Question: What are the imaging findings?
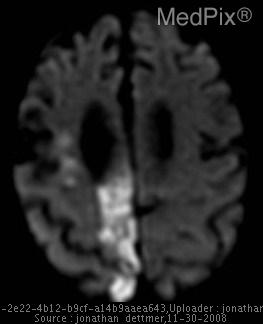
Answer: The imaging shows A new large area of restricted diffusion in the right posterior cerebral artery territory involving the parasagittal right parietal and right occipital regions.  Numerous areas of periventricular and deep white matter intensities on the DWI are not present on the ADC map.  This represents probable T2 shine-through corresponding to diffuse chronic microvascular
ischemic changes. Second DWI slice of R PCA ischemia and periventricular hyperintensities..